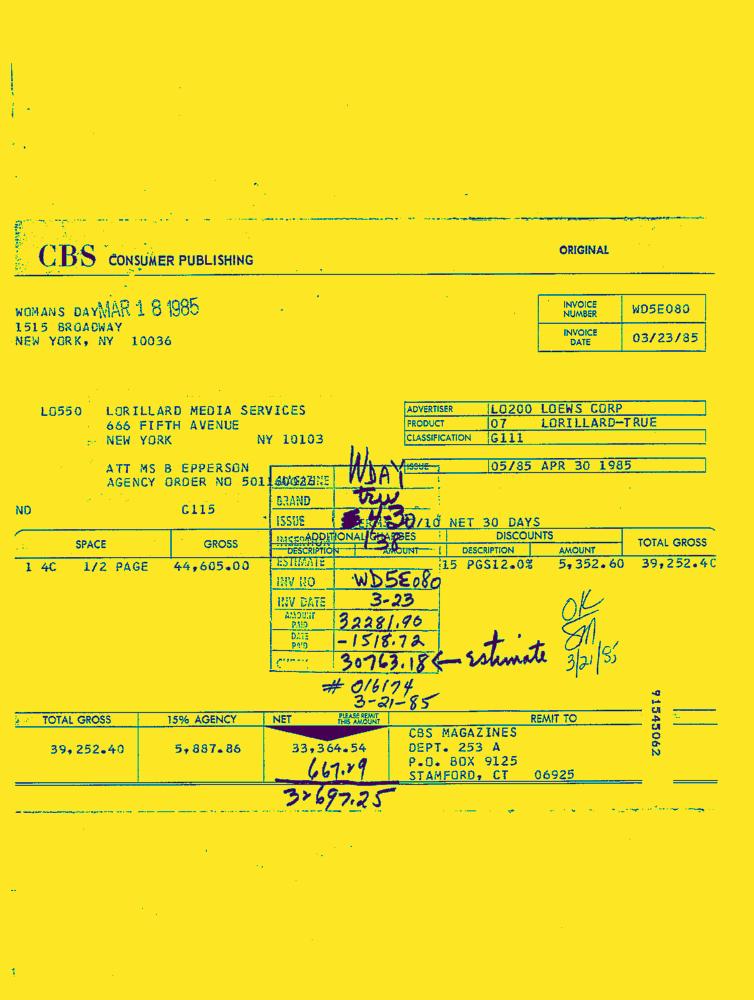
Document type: Invoice-Doc